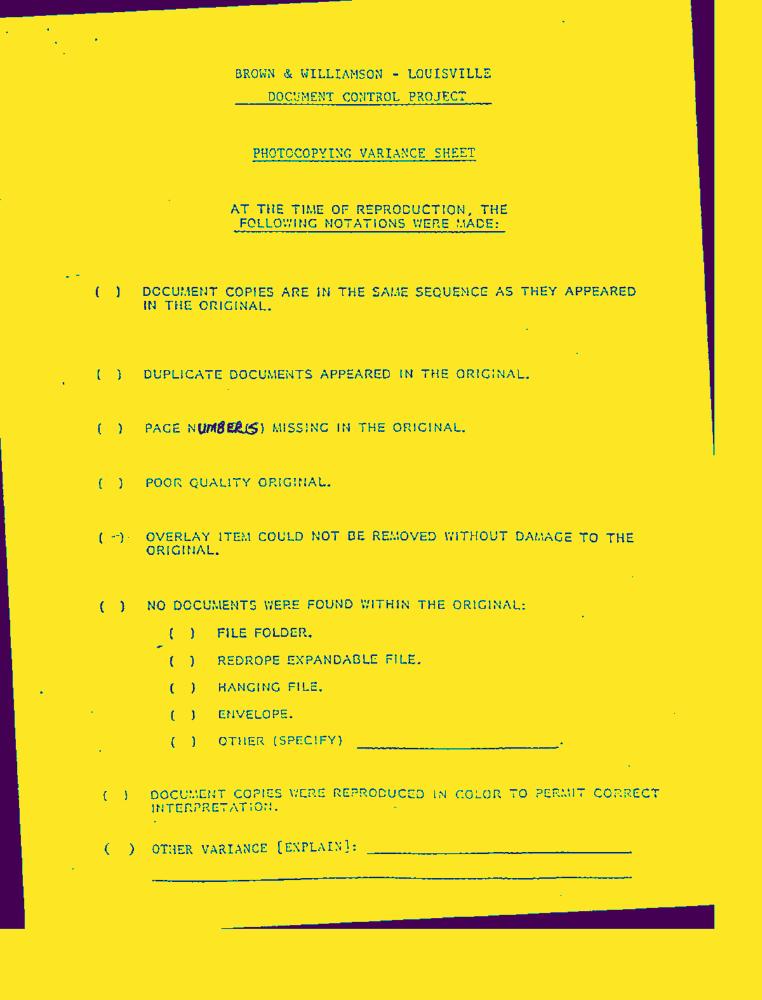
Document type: Resume-Doc